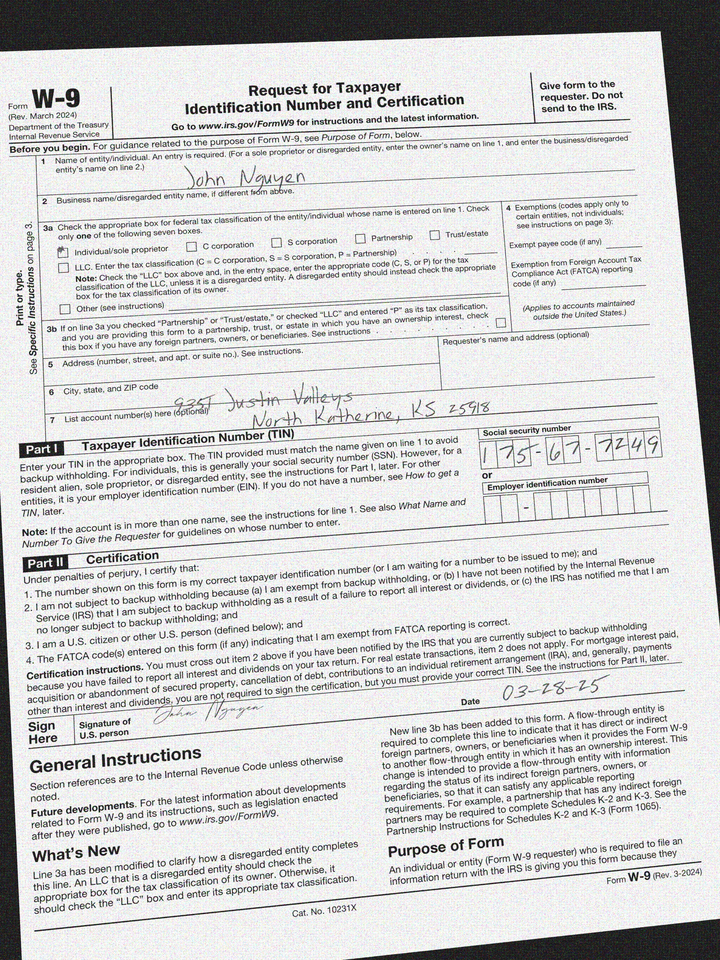
adr1: 9351 Justin Valleys
adr2: North Katherine, KS 25918
cbx: yes
ssn: 175677249
enm: John Nguyen
sdt: 03-28-25